Question: What is the earliest payment due date mentioned in the document?
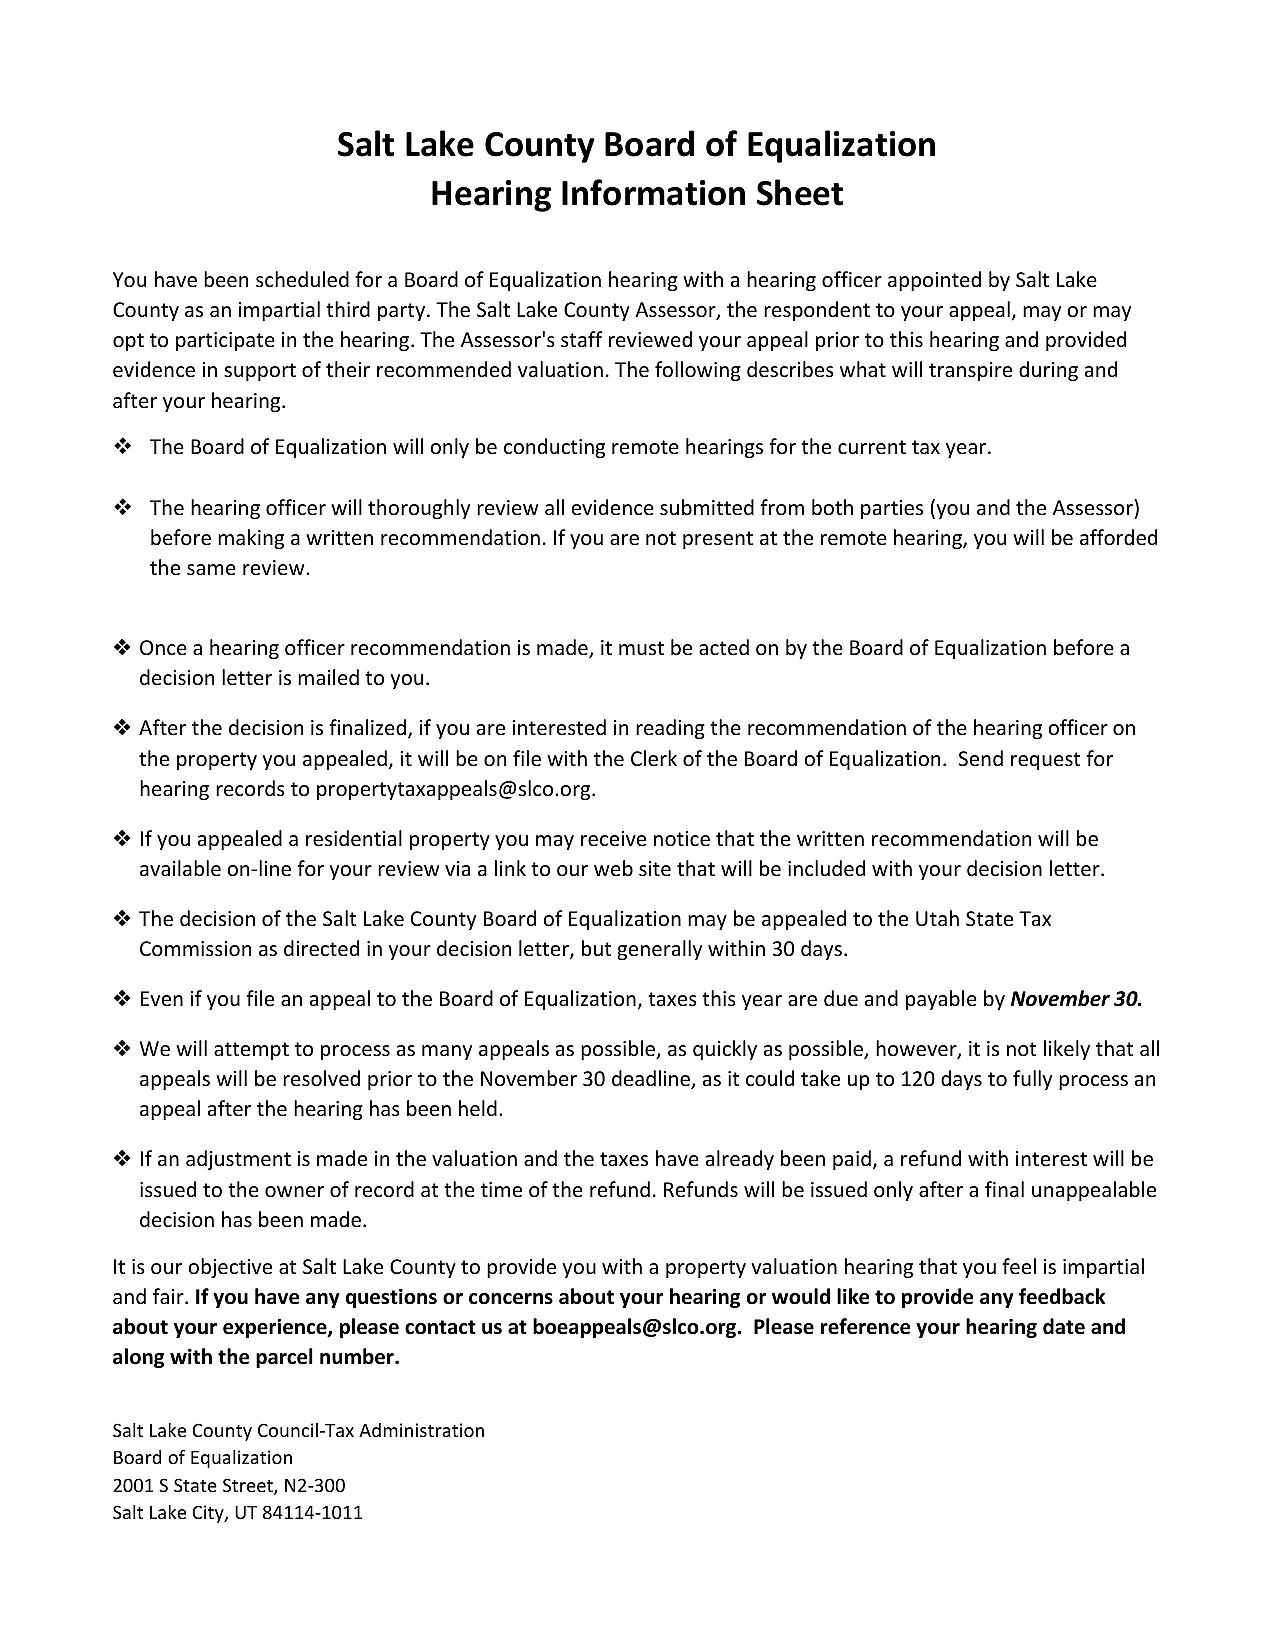
Answer: "30-Nov"